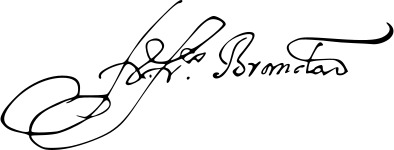
Signature of: francisco brandão